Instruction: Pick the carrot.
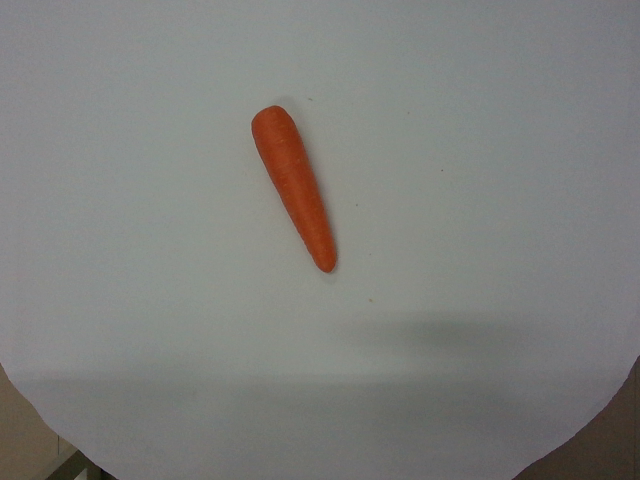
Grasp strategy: vertical